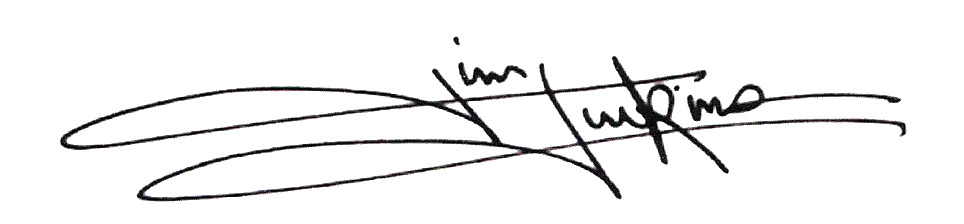
Signature of: jim jinkins